Question: What is the potential diagnosis?
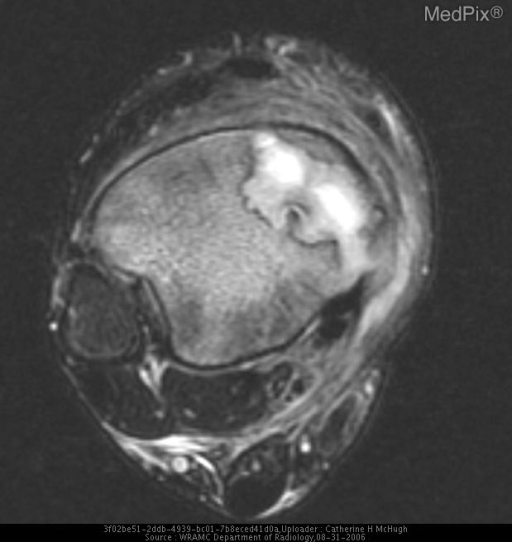
Answer: The possible diagnosis includes Brodie’s abscess
Eosinophilic granuloma..